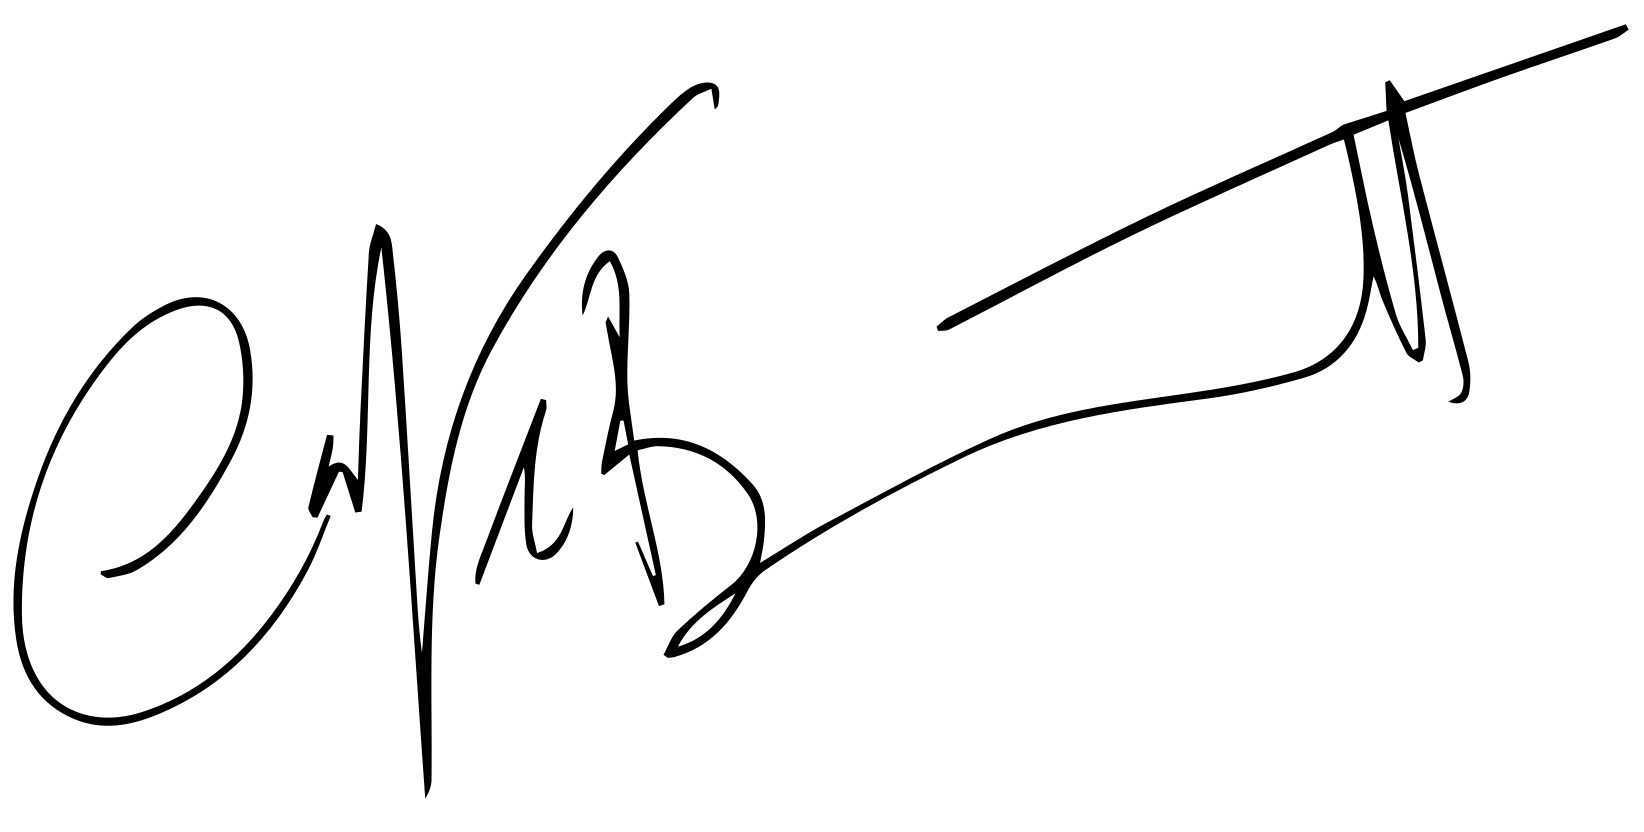
Signature of: cate blanchett